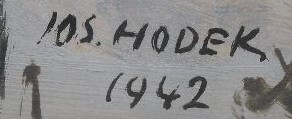
Signature of: josef hodek mladší